Question: Describe the condition in detail:
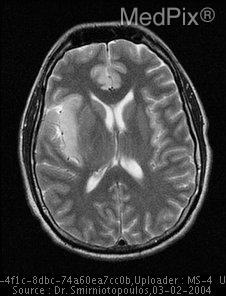
Answer: The disease is discussed as: HSV encephalitis is the most common cause of fatal encephalitis in the United States.  Patients will usually present with altered consciousness, mentation, focal CN deficits, seizures, and other neurologic deficits, along with fever.  T2 weighted MRI will usually reveal a unilateral increase in signal intensity in the temporal region, with cingulate and insulate gyri often involved.  In fact this combination of findings, cingulate & temporal region edema, is the discriminatory factor which makes this appearance classic for HSV encephalitis.  The involvement of two different blood supplies, the ACA supplying the cingulate gyrus, and the MCA supplying the frontotemporal region, makes a vascular etiology less likely, leaving an inflammatory etiology to be the most likely cause.   Most literature regarding HSV encephalitis cite the common findings listed above in most MRI studies: unilateral gyral swelling of the cingulate, insula, and temporal lobe.